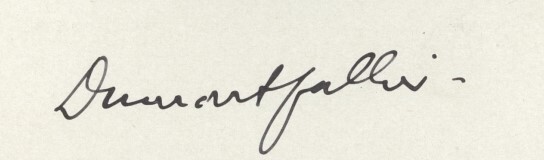
Signature of: amédée dumontpallier